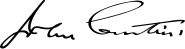
Signature of: john curtin